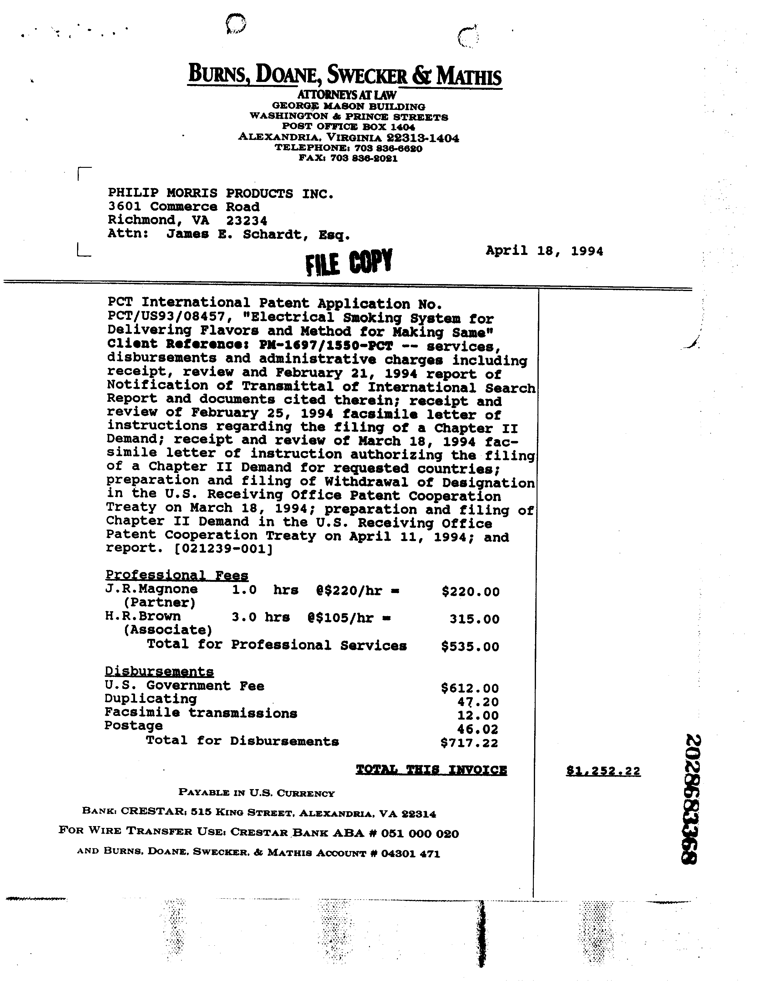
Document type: Invoice